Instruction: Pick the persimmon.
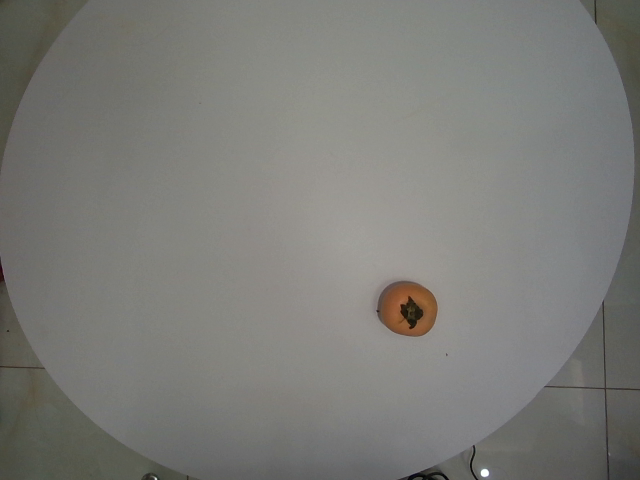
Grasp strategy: vertical